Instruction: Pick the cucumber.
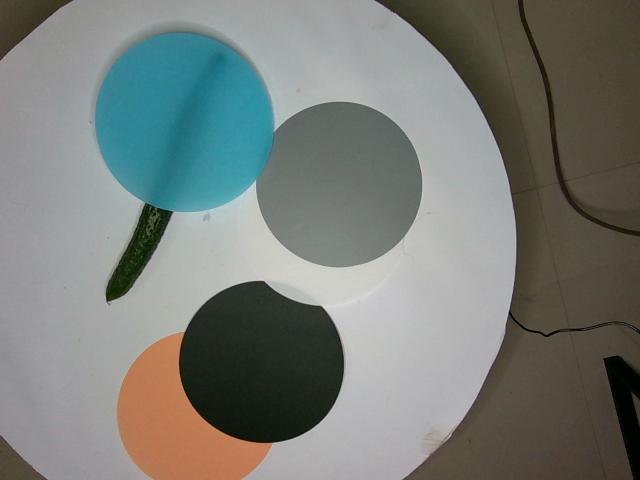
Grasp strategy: vertical